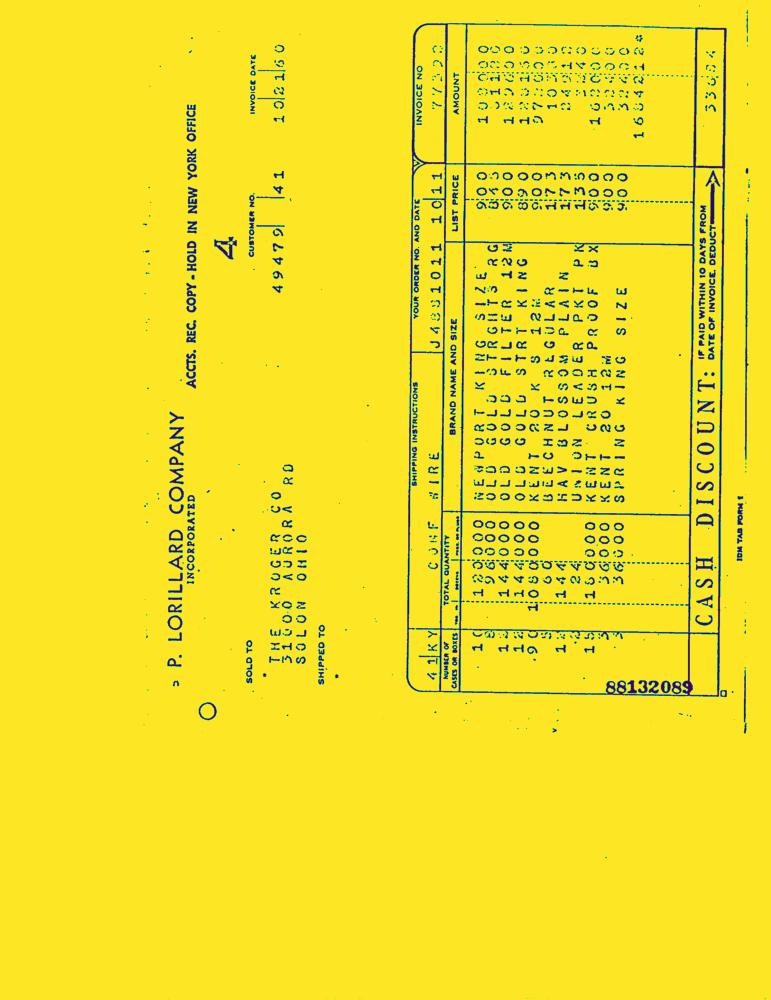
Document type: Invoice-Doc